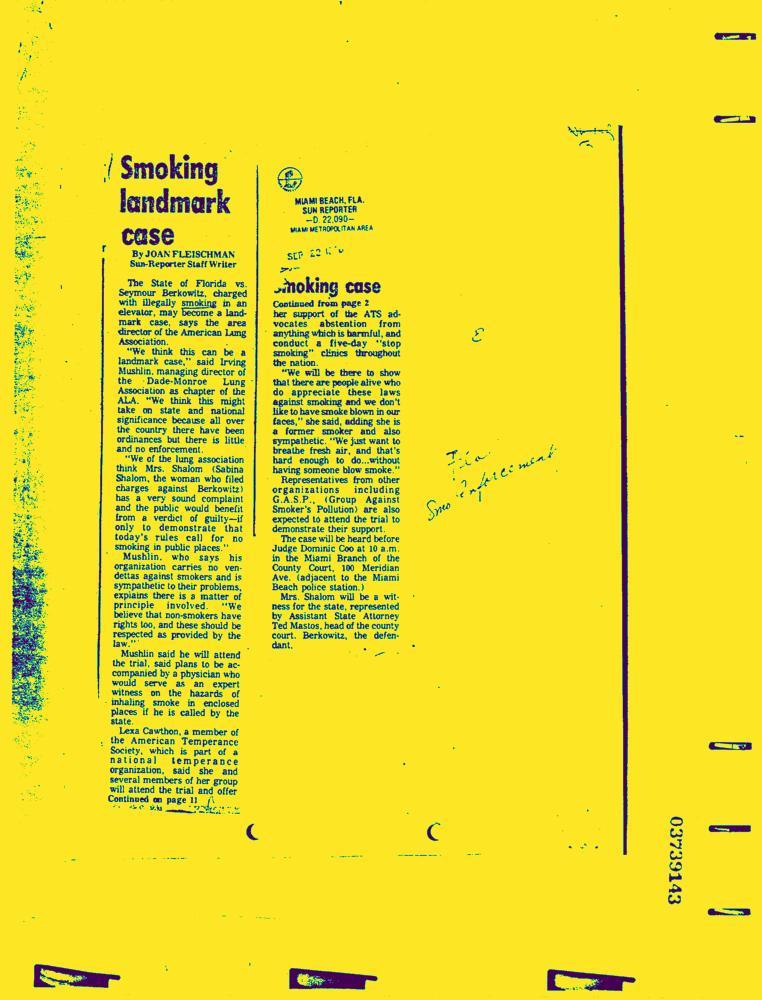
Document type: News-Article